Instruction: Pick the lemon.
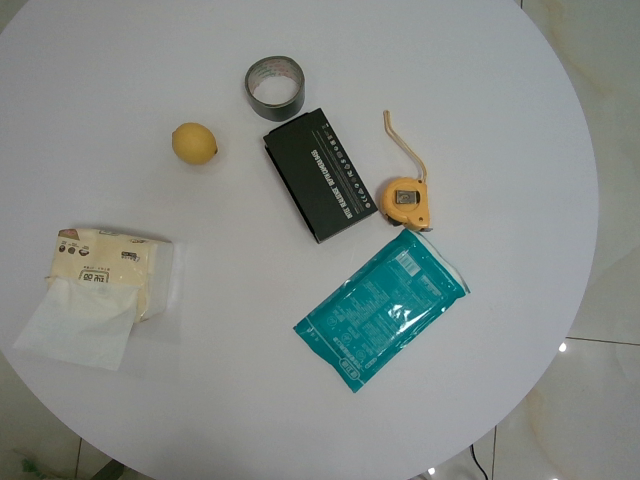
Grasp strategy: vertical